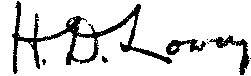
Signature of: henry lowry